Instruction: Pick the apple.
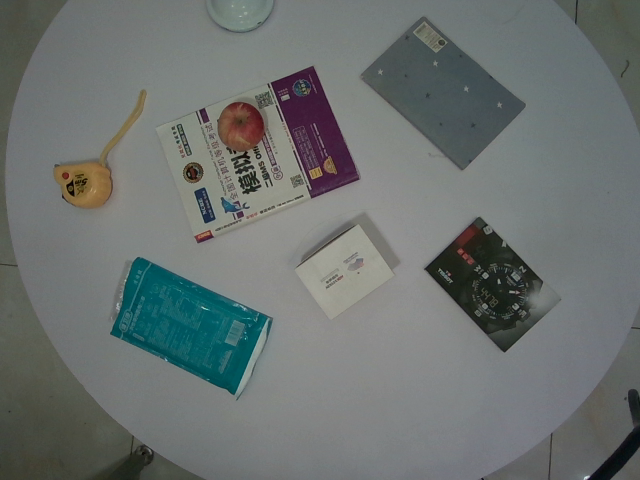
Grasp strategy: vertical